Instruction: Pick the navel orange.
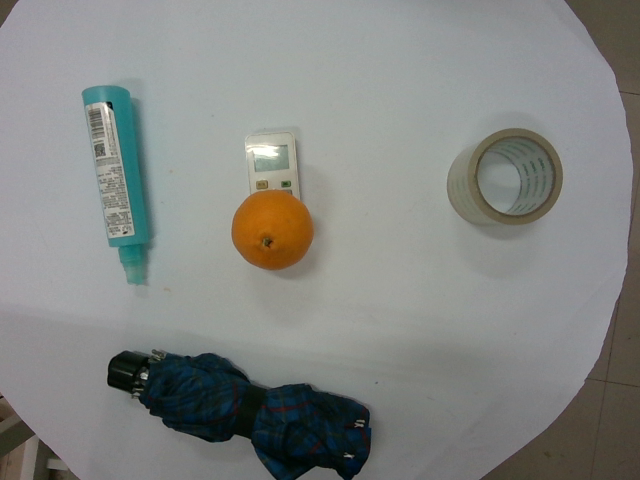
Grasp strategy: vertical